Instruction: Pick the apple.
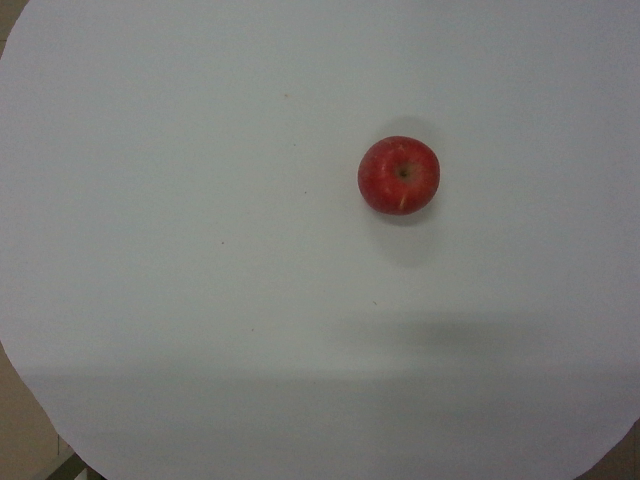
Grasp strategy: vertical